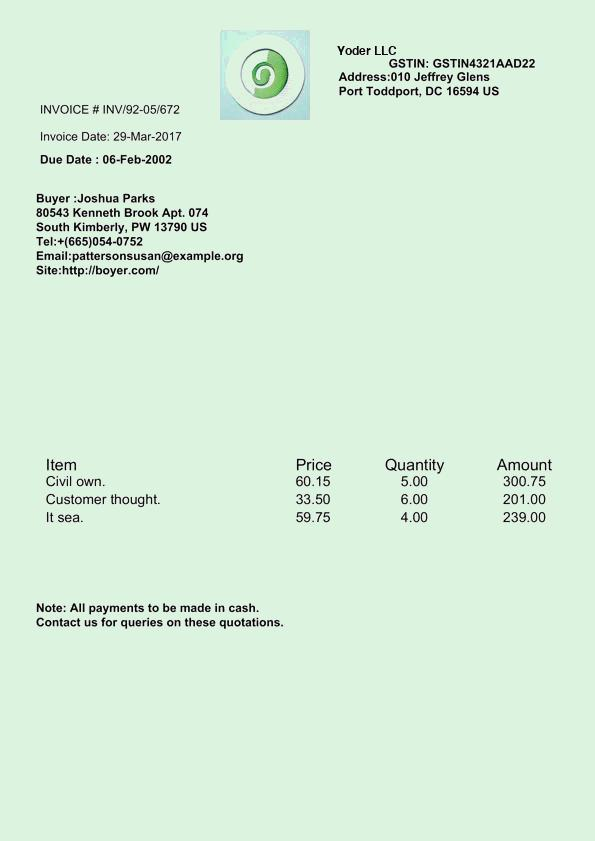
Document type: Invoice